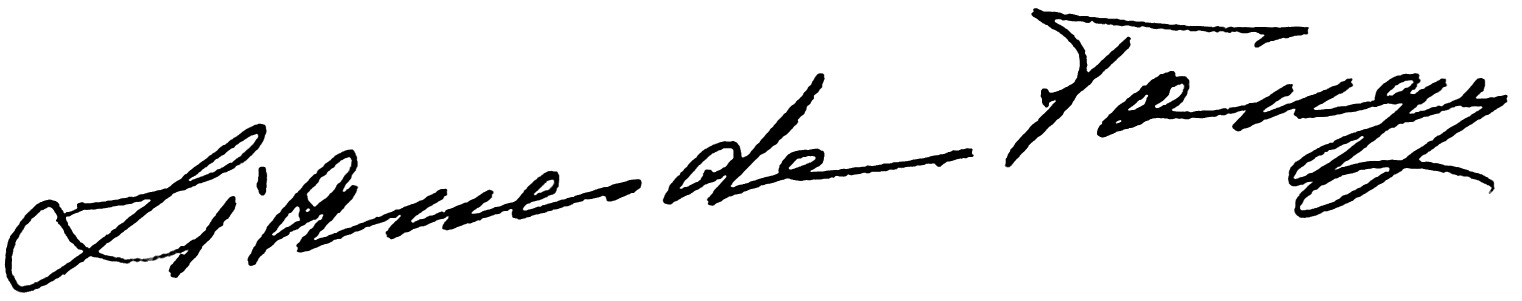
Signature of: liane de pougy